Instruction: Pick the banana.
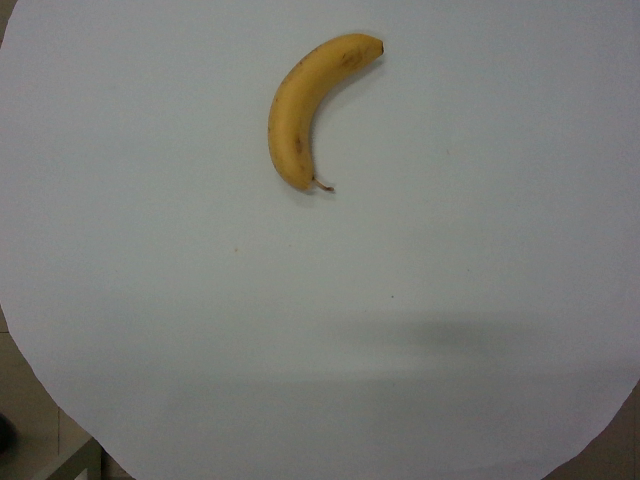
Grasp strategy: vertical